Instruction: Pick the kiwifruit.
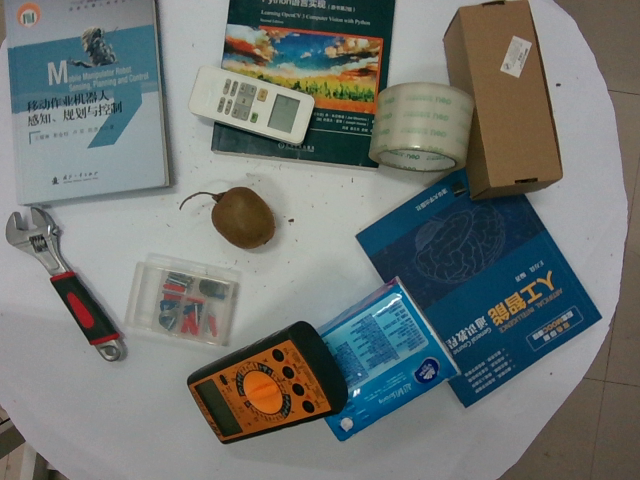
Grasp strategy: vertical